Question: What appears to be the issue?
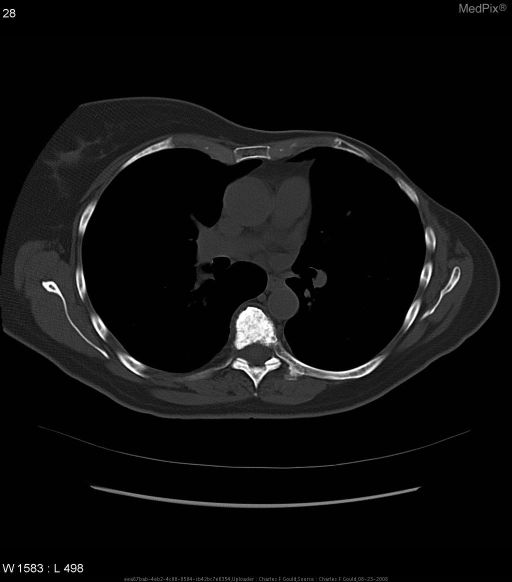
Answer: The findings suggest Uniformly dense (white) vertebra at T-7, with no abnormality of its contour or adjacent disks.. A homogeneously dense (white) T7 vertebra with no abnormality of its contour or adjacent disks. The vertebra stands out against the adjacent normal, or darker, vertebral bodies. The patient might have a history of 63 y.o. woman with a history of breast cancer.